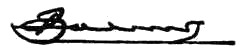
Signature of: aleksandr volkov